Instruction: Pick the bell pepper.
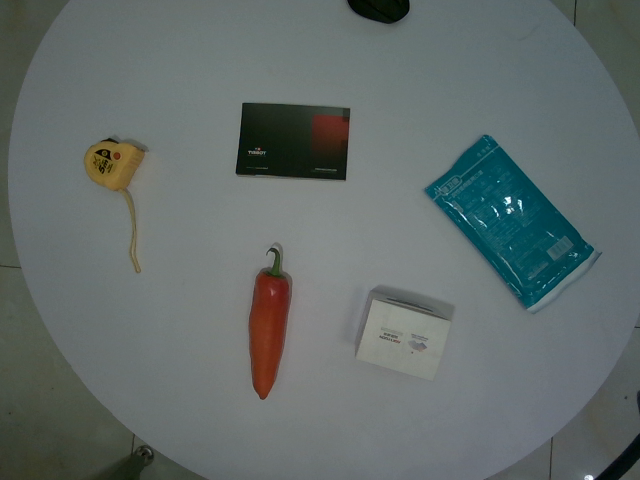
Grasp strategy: vertical